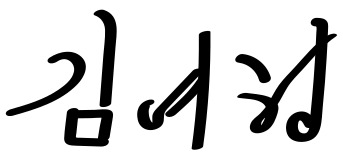
Signature of: kim yo jong